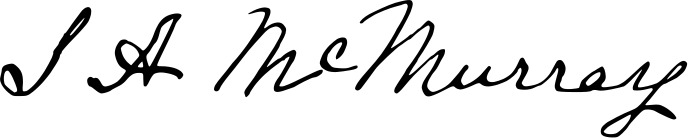
Signature of: sarah mcmurray